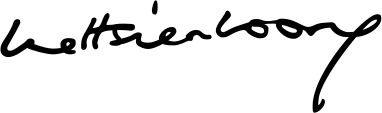
Signature of: lee hsien loong